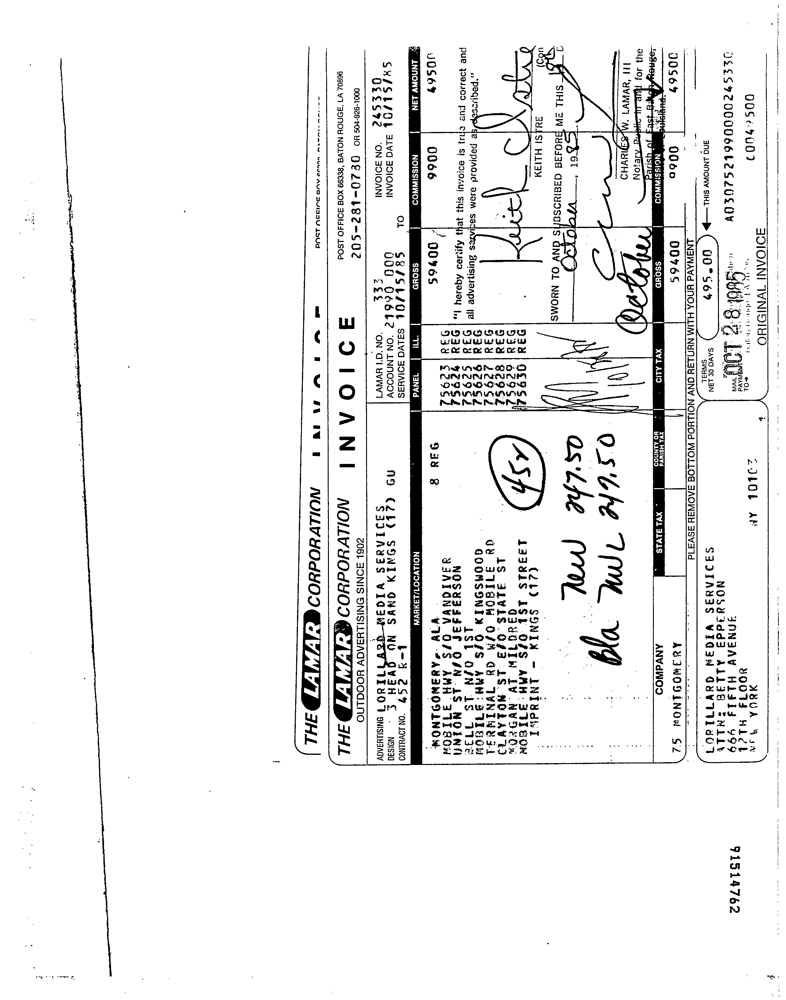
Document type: Invoice